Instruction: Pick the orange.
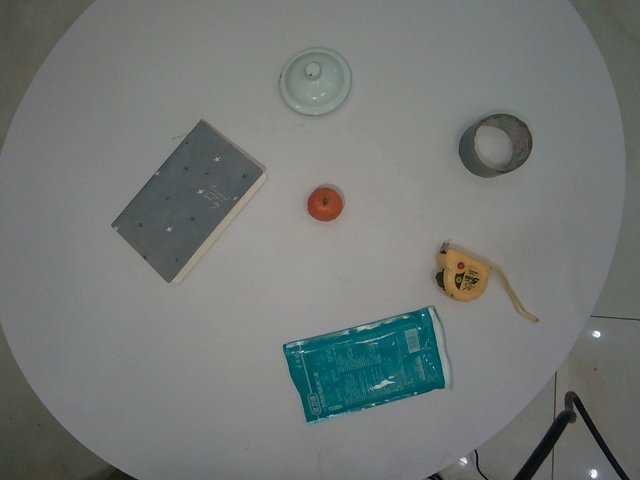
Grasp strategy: vertical